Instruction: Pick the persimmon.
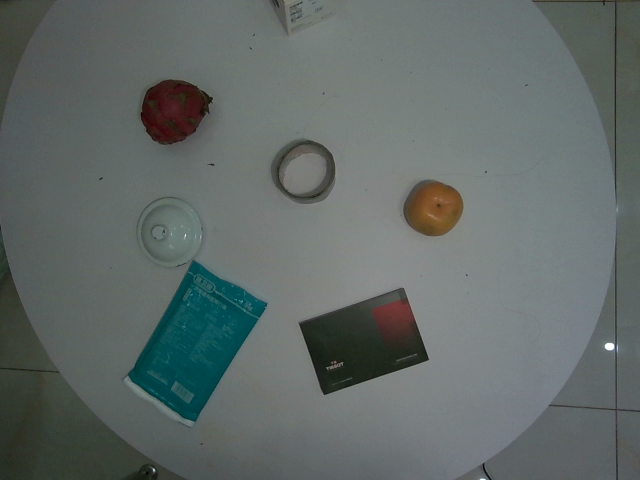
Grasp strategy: vertical